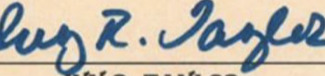
Signature of: ivy taylor